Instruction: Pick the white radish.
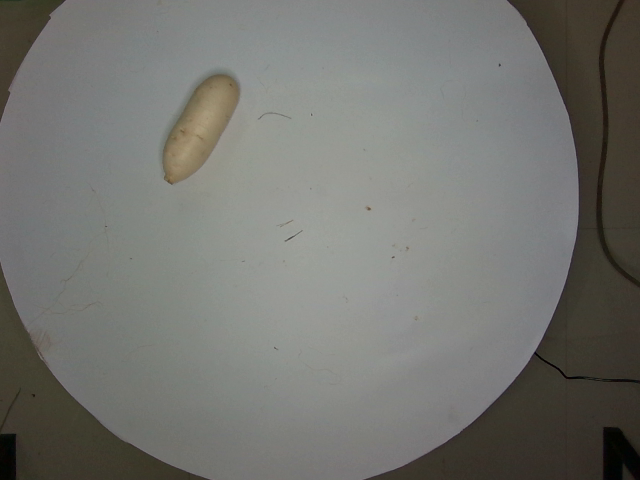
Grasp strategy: vertical